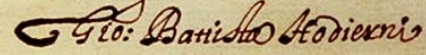
Signature of: giovan battista hodierna